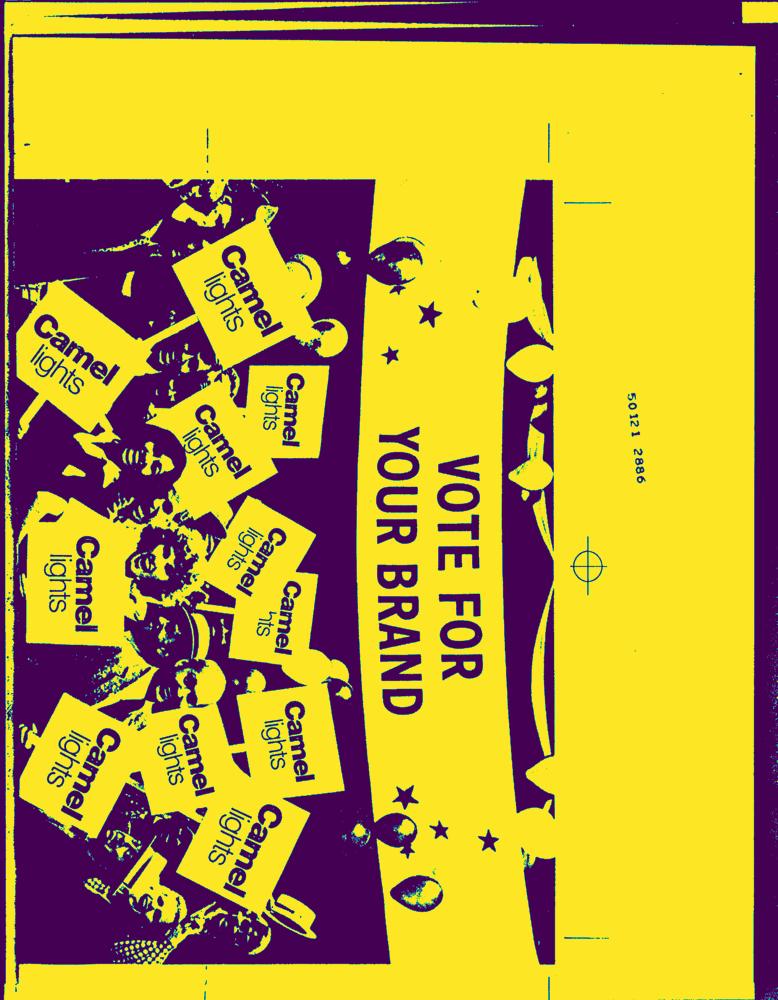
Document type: AD